Patient: Unknown, age 40
A 40-year-old seaman presented with malaise, fever, dyspnea and a 10 kg weight loss (15% of body weight over a period of the months). High-resolution computed tomography (CT) images demonstrated diffuse ground glass opacities (GGO) in both lungs. A transbronchial lung biopsy (TBLB) was performed but was complicated by the presence of pneumothorax (Fig. 1A). However, as the size of the biopsy sample was inadequate, PCNB was performed immediately after the TBLB. Under CT guidance with the patient in the supine position, a chest radiologist with 18 months of experience performed percutaneous aspiration with the use of a 22-gauge 15-cm Chiba biopsy needle (InterV; Angiotech, Gainesville, FL). A CT scan showed that the needle was placed into the right lung lesion. The procedure was successful at the first attempt. Just after aspiration, the patient complained of dyspnea and subsequently a tonic-clonic type seizure developed with anisocoric pupil dilation. Brain CT imaging was performed with application of an oxygen mask and showed abnormal air densities in the sulci of both the parietal and occipital lobes (Fig. 1B). Unfortunately, hyperbaric oxygen therapy (HBOT) was not available at that time. The PCNB specimen showed the presence of Pneumocystis carinii organisms, and serum testing was positive for antibodies against human immunodeficiency virus (HIV) and the CD4 cell count was less than 50 cells/mm3. Accordingly, the final diagnosis was acquired immunodeficiency syndrome (AIDS) with Pneumocystis carinii pneumonia. Transthoracic echocardiography (TTE) performed two days later failed to reveal any structural abnormalities that could cause the right-to-left shunt. Despite supportive management and antibiotics, the patient died of pneumonia and sepsis without any improvement in mental status.
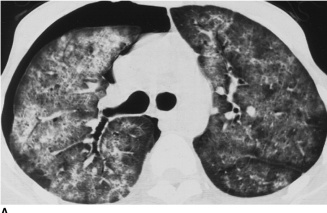
Image caption: High-resolution CT scan demonstrates diffuse ground glass attenuations in both lungs, and small amount of right pneumothorax due to previous transbronchial lung biopsy (A).